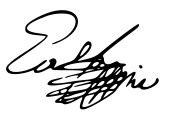
Signature of: charles vii holy roman emperor